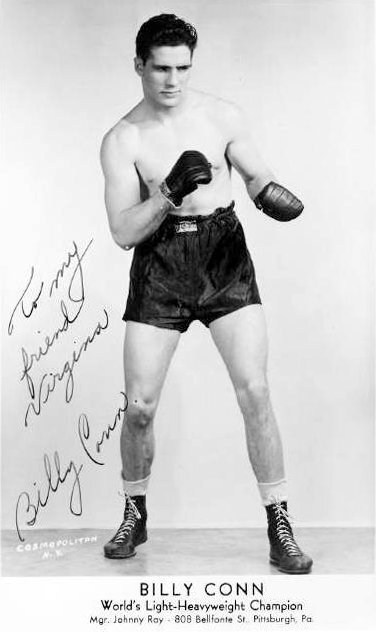
Signature of: billy conn